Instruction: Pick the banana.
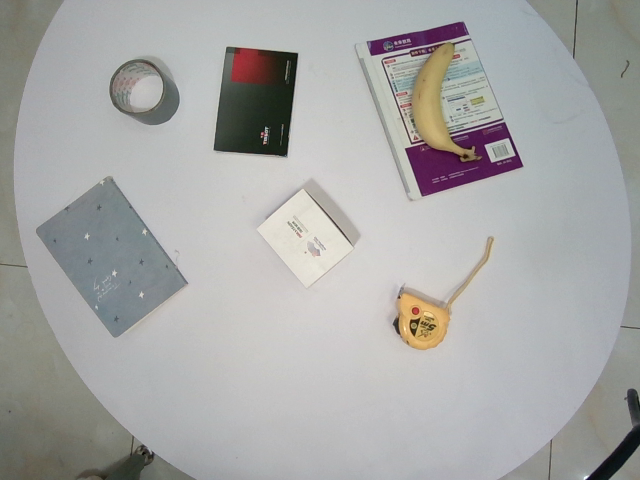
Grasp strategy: vertical